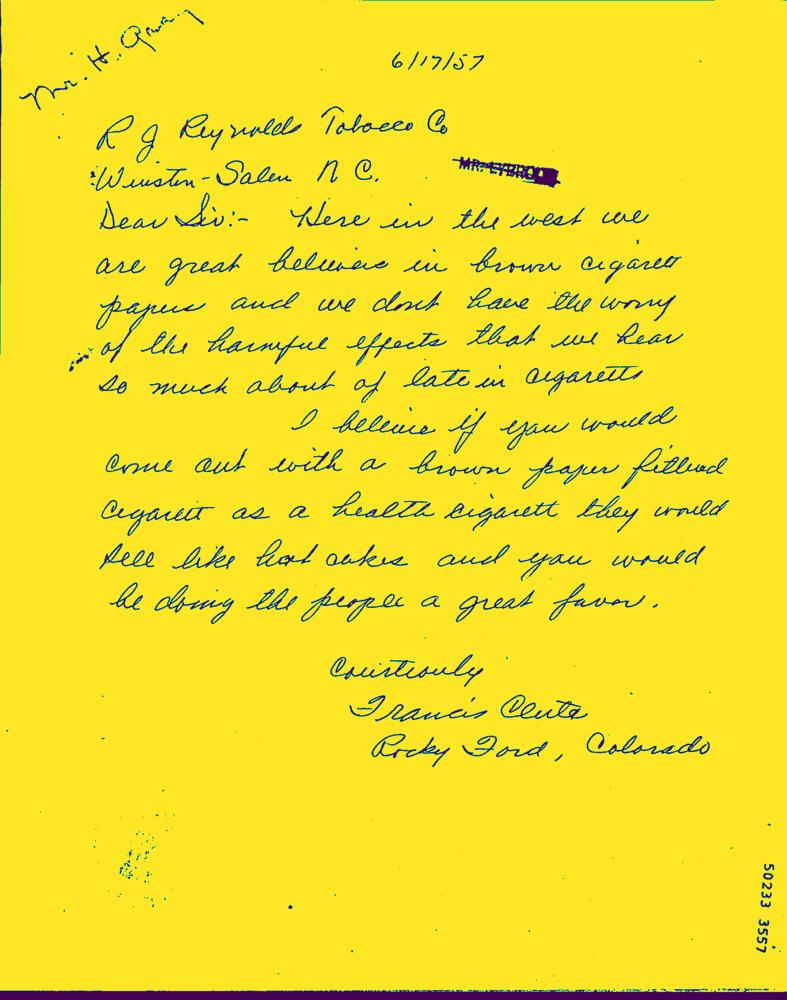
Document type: Hand-Written